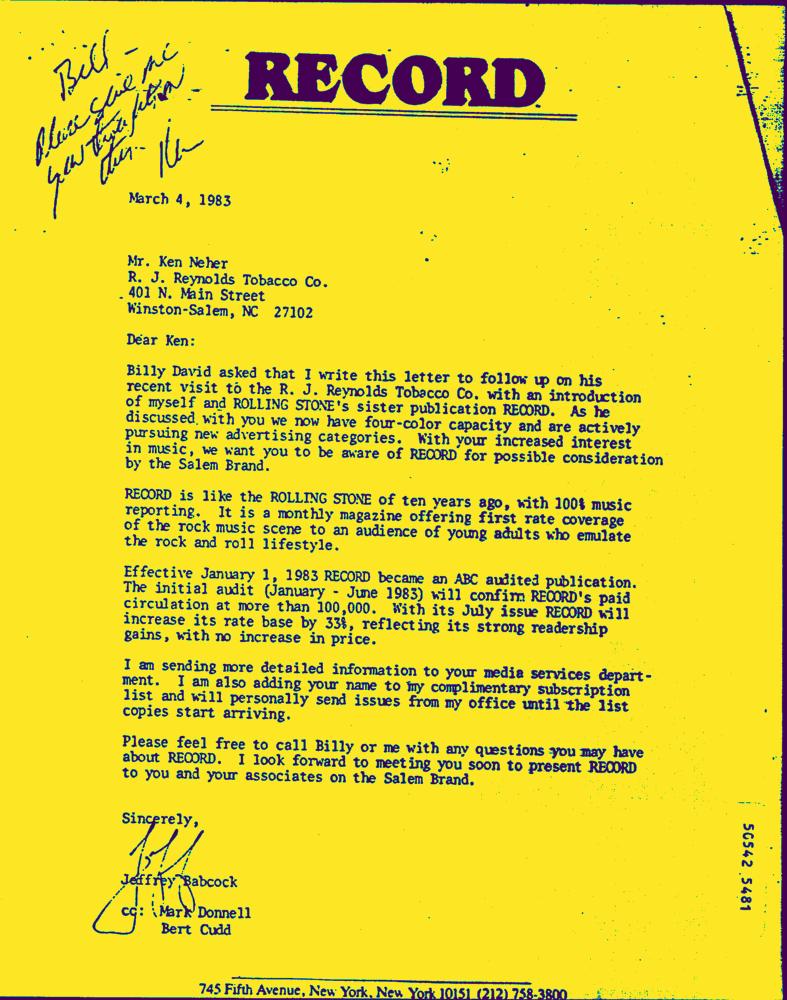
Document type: Letter-Doc